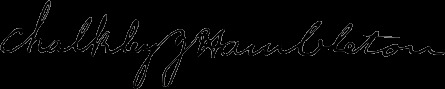
Signature of: chalkley j hambleton